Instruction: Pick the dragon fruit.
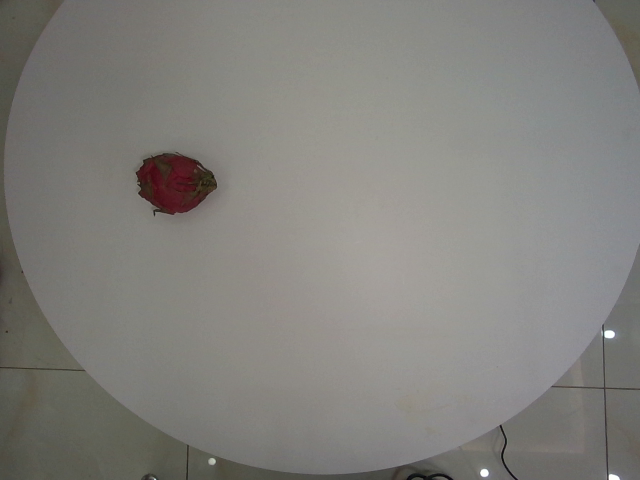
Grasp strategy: vertical